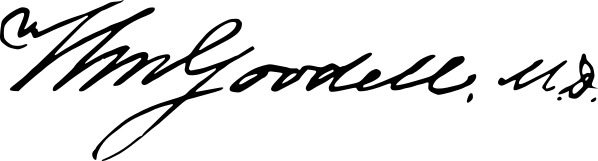
Signature of: william goodell